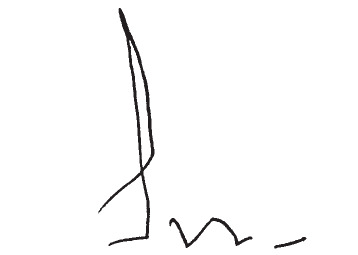
Signature of: jacques poos